Question: How is the history relevant to the case?
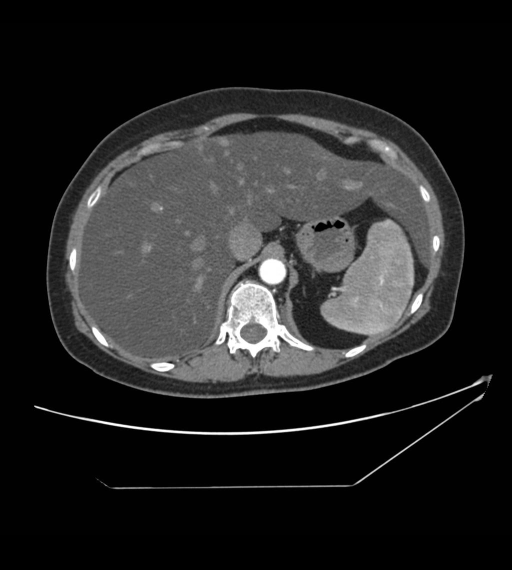
Answer: The patient's history of This is 51 year old woman  with known history of nephrolithiasis and left renal cyst.  She was being followed for stones and had long history of abdominal/pelvic CT’s and KUB films. is key in understanding the case.